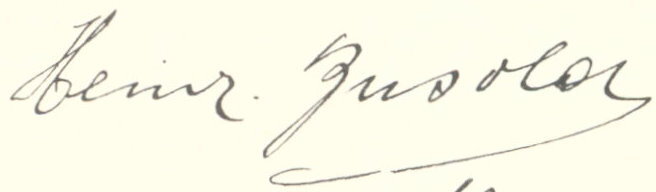
Signature of: heinrich busold